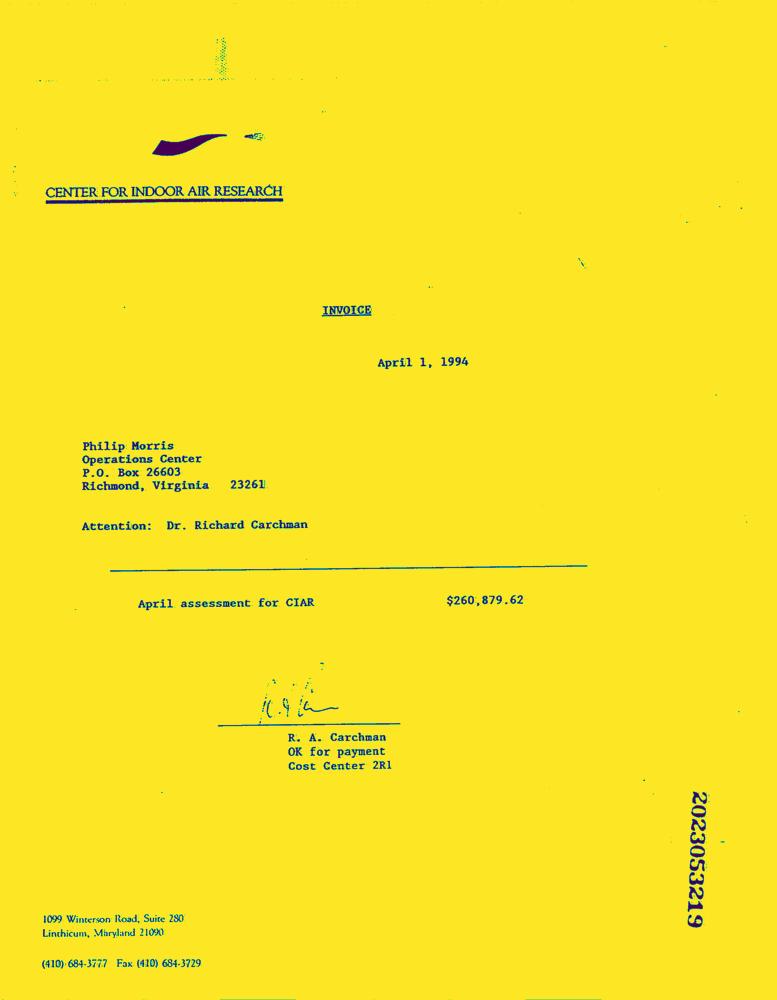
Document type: Invoice-Doc